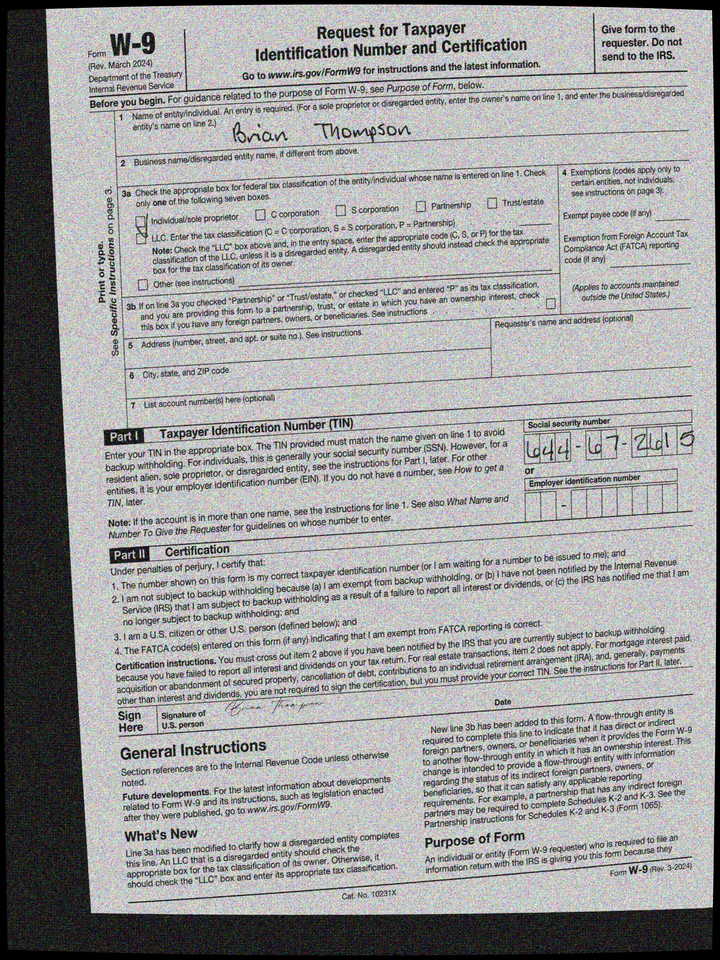
cbx: yes
ssn: 644672615
enm: Brian Thompson